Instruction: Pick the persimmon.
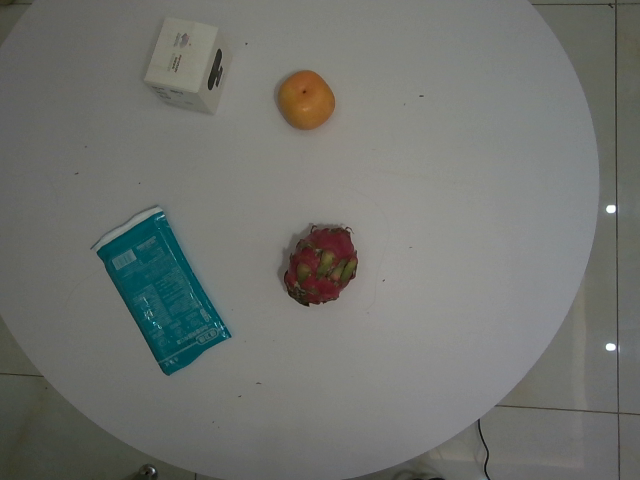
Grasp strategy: vertical